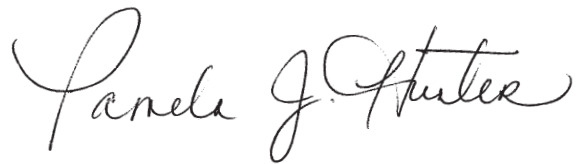
Signature of: pamela hunter